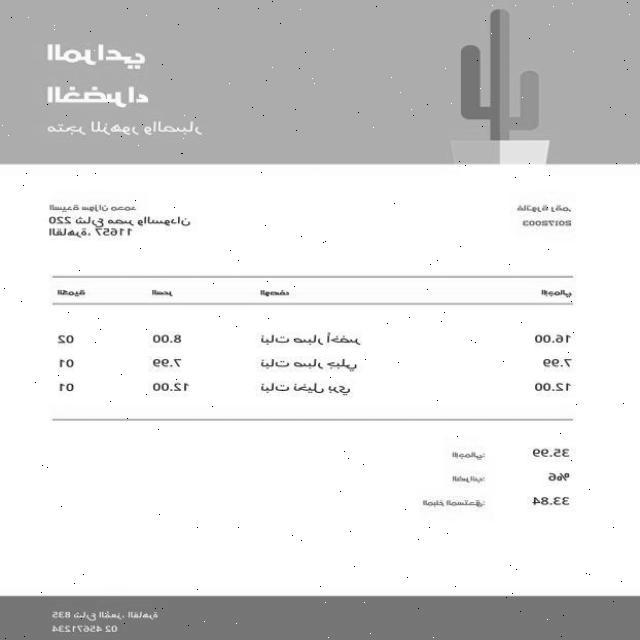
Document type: Invoice